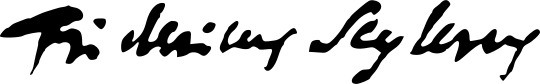
Signature of: friedrich seyler